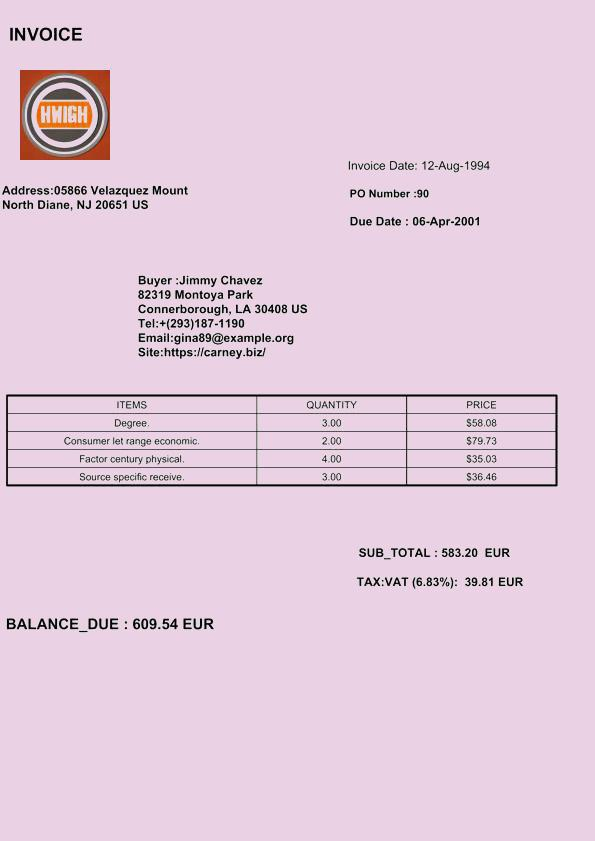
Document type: Invoice